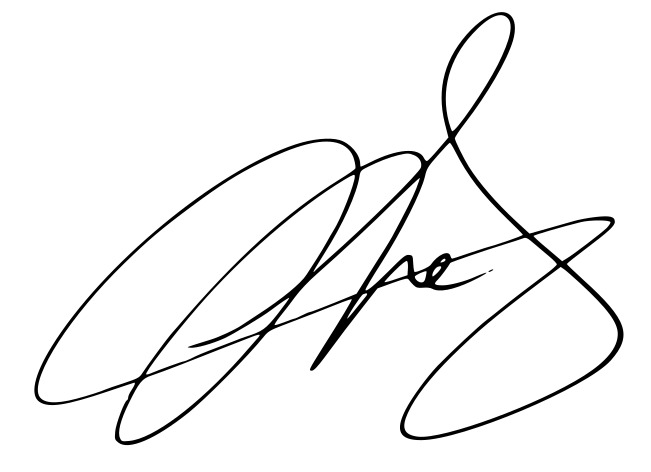
Signature of: xu minghao